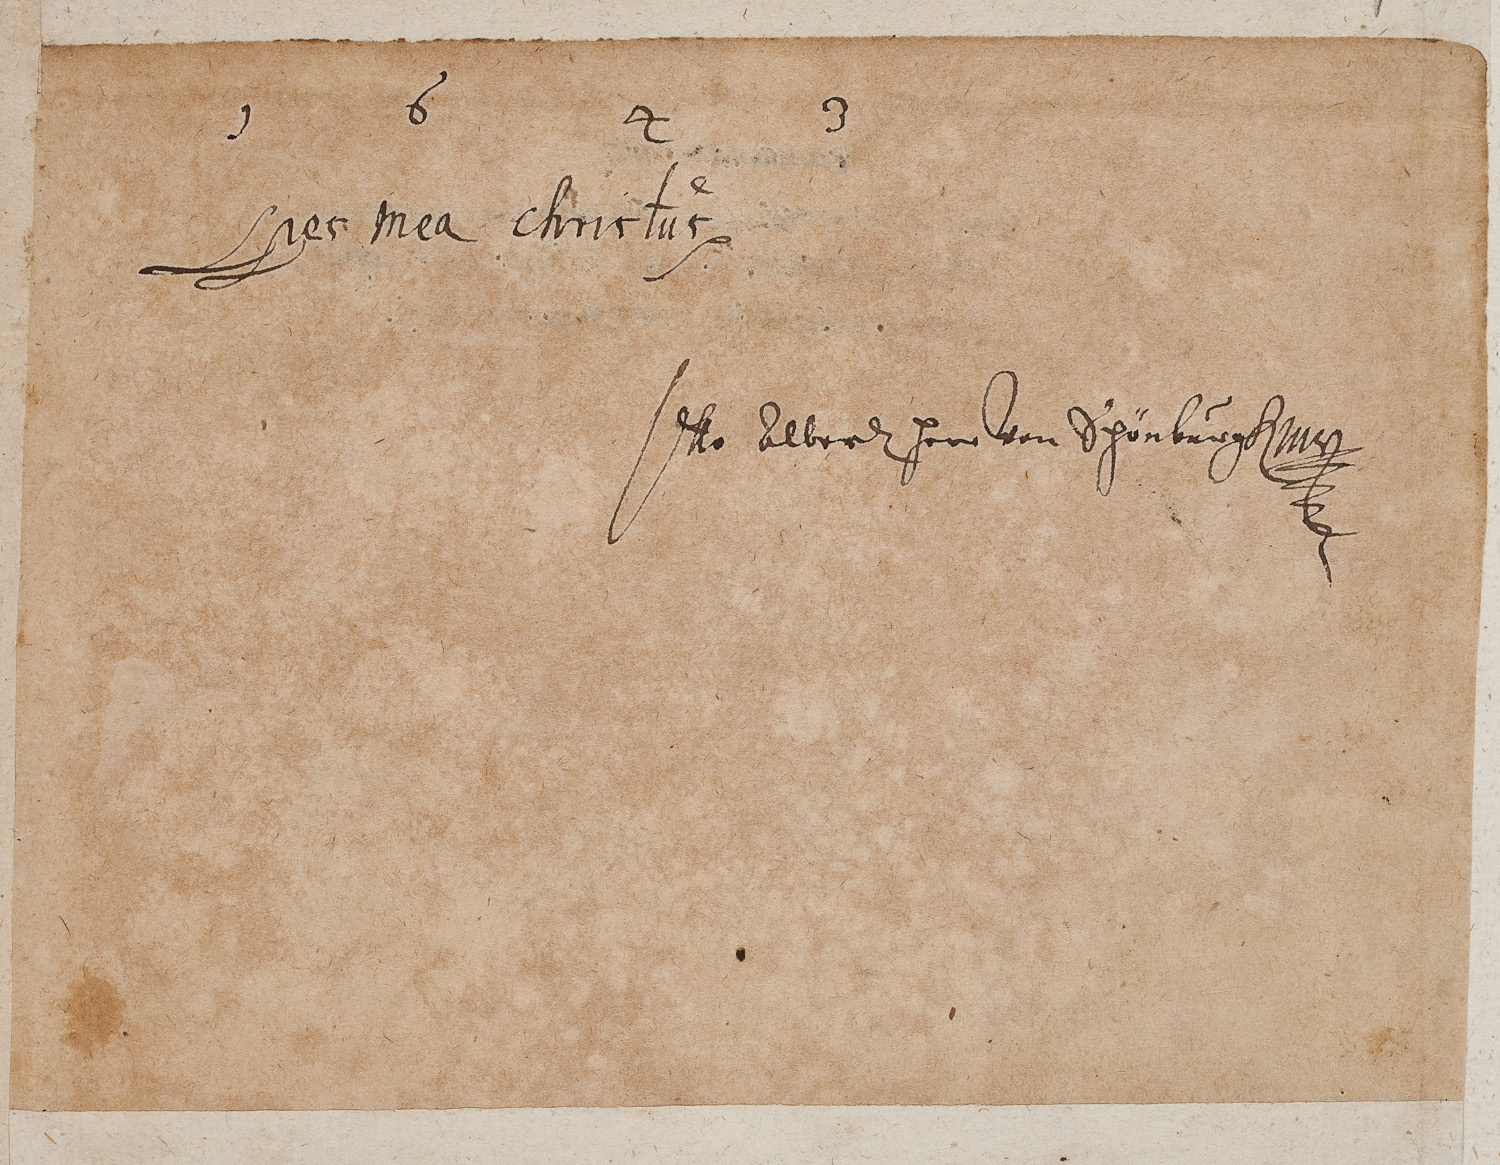
Signature of: otto albert herr von schönburg